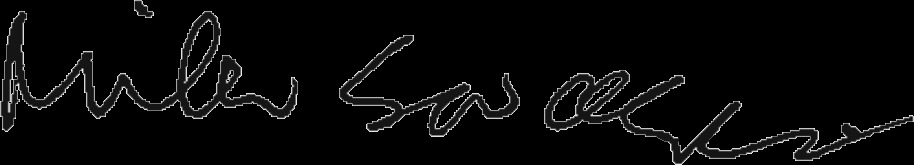
Signature of: mike savage